Question: What do the imaging results show?
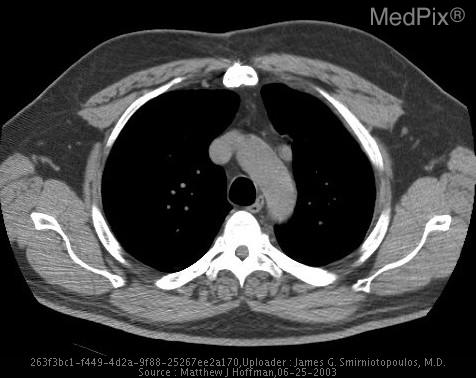
Answer: The imaging shows 5.0 mm contiguous axial CT images of the chest demonstrated normal parenchyma without nodule, effusion or infiltrate.  Mild interstitial disease, left basilar fibronodular scarring and mild hyperinflation.  No mediastinal, hilar or axillary adenopathy.  Mild degenerative changes of the thoracic spine.  Coronary artery calcifications.  No acute cardiopulmonary abnormality.
	Incidental finding of aberrant vessel seen lateral to the aortic arch on the left.  Following the vessel through many cuts demonstrated that the vessel was a left upper lobe pulmonary vein which drained into the left brachiocephalic.  There was no other venous abnormalities seen. Incidental finding of aberrant vessel seen lateral to the aortic arch on the left.  Following the vessel through many cuts demonstrated that the vessel was a left upper lobe pulmonary vein which drained into the left brachiocephalic.  There was no other venous abnormalities seen..